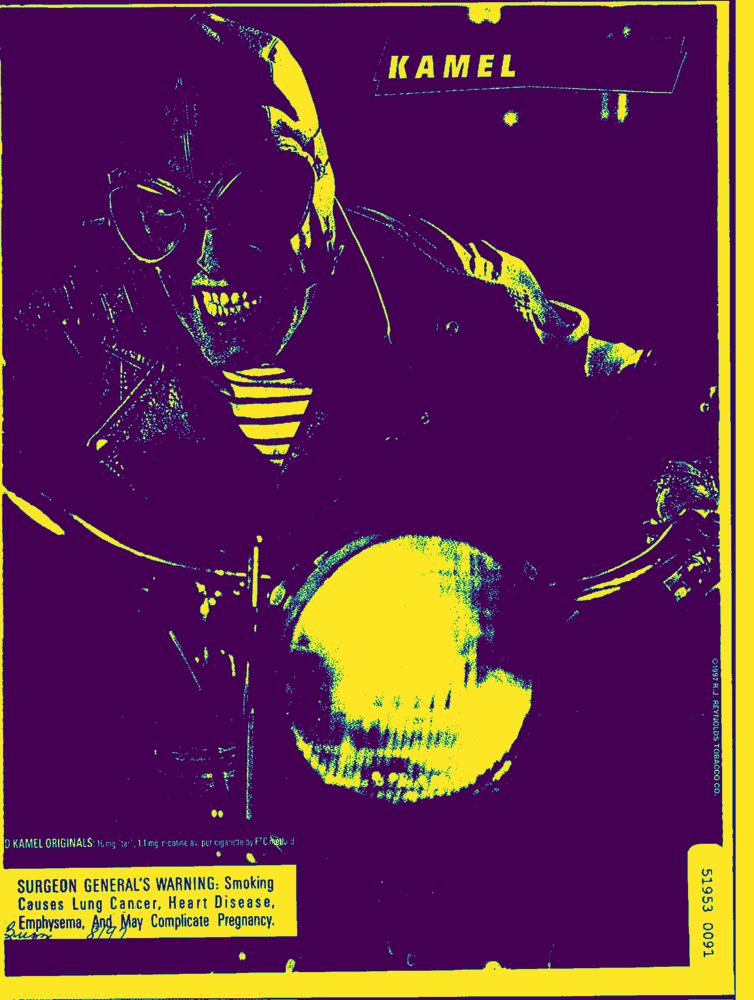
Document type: AD